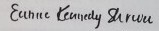
Signature of: eunice kennedy shriver